Question: Which state is mentioned in the document?
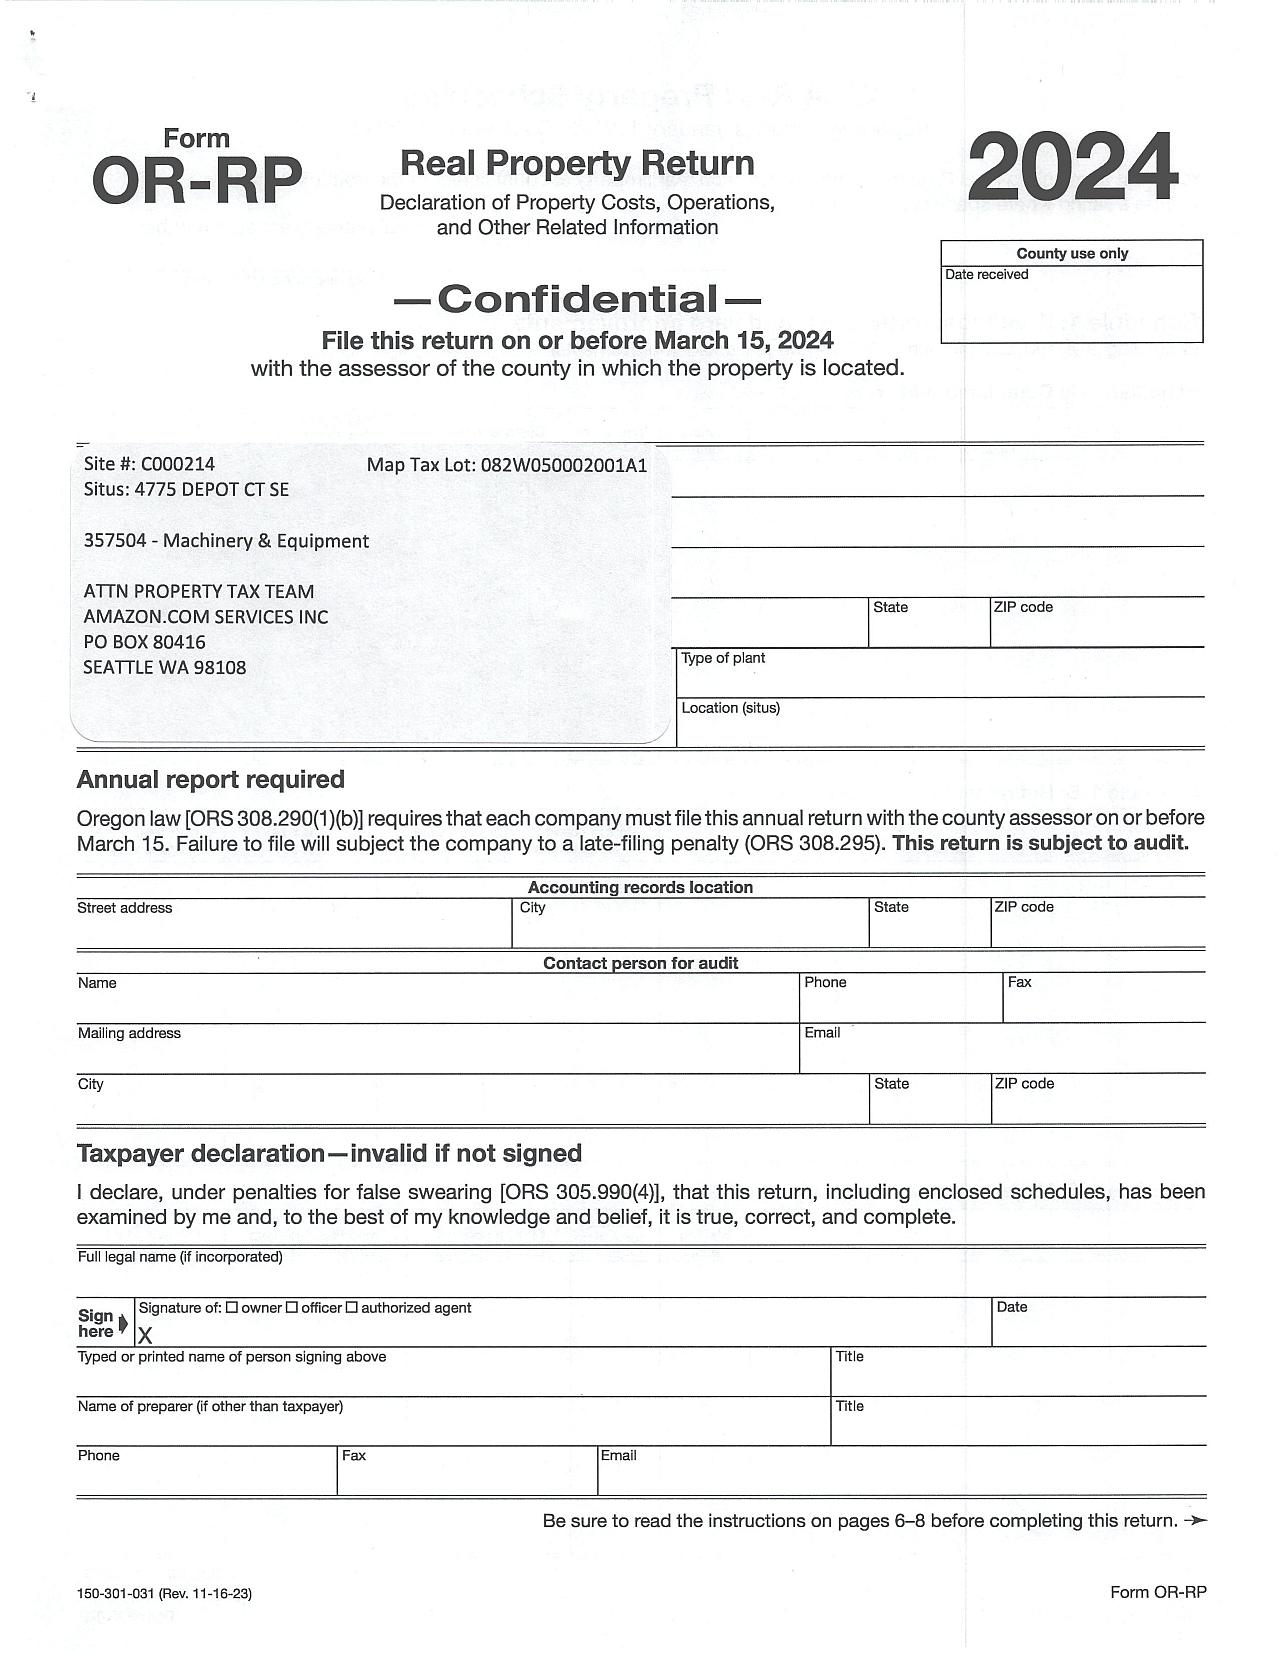
Answer: "SEATTLE WA"